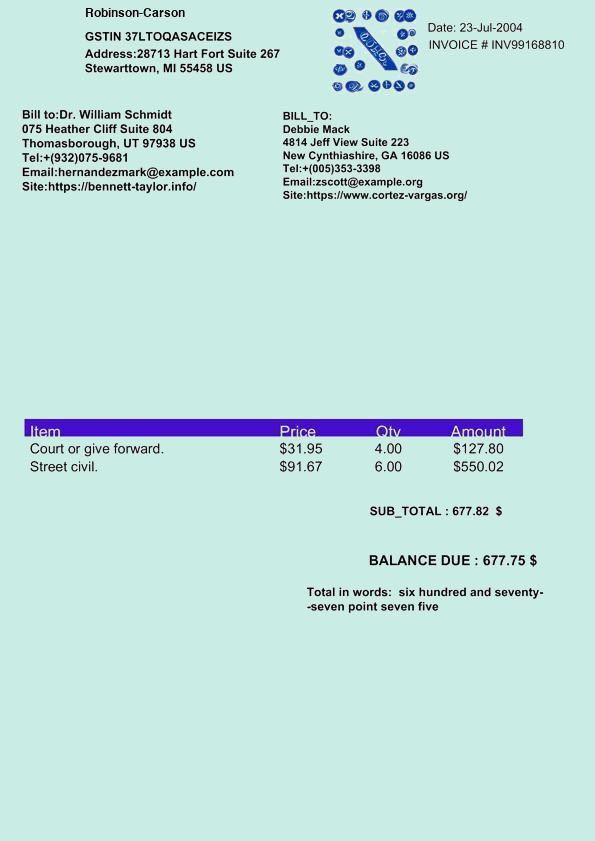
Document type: Invoice